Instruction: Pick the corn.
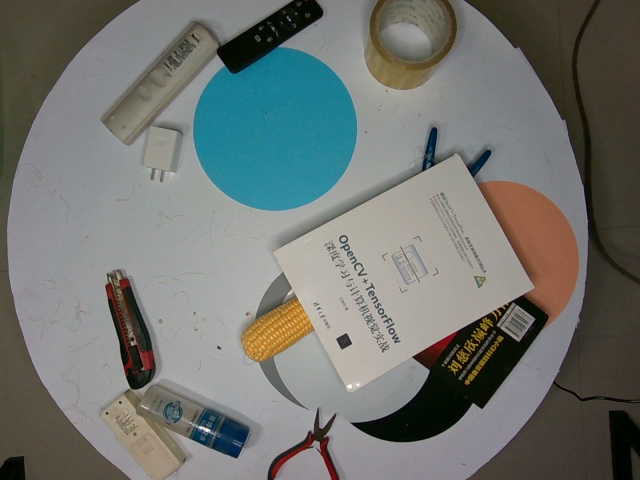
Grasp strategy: vertical